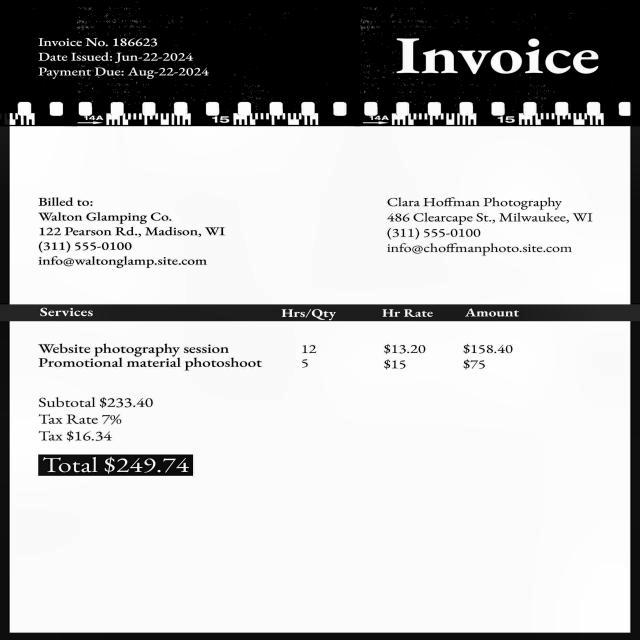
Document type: Invoice